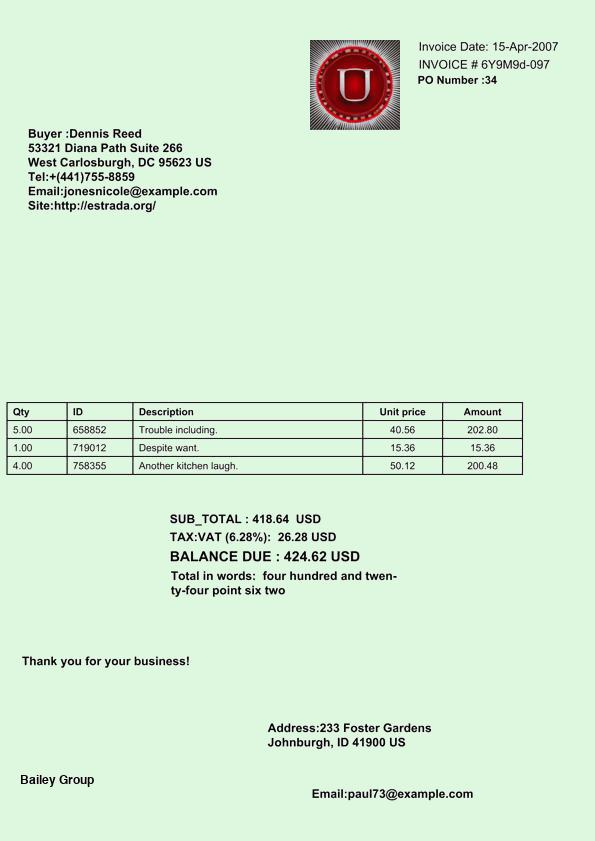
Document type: Invoice